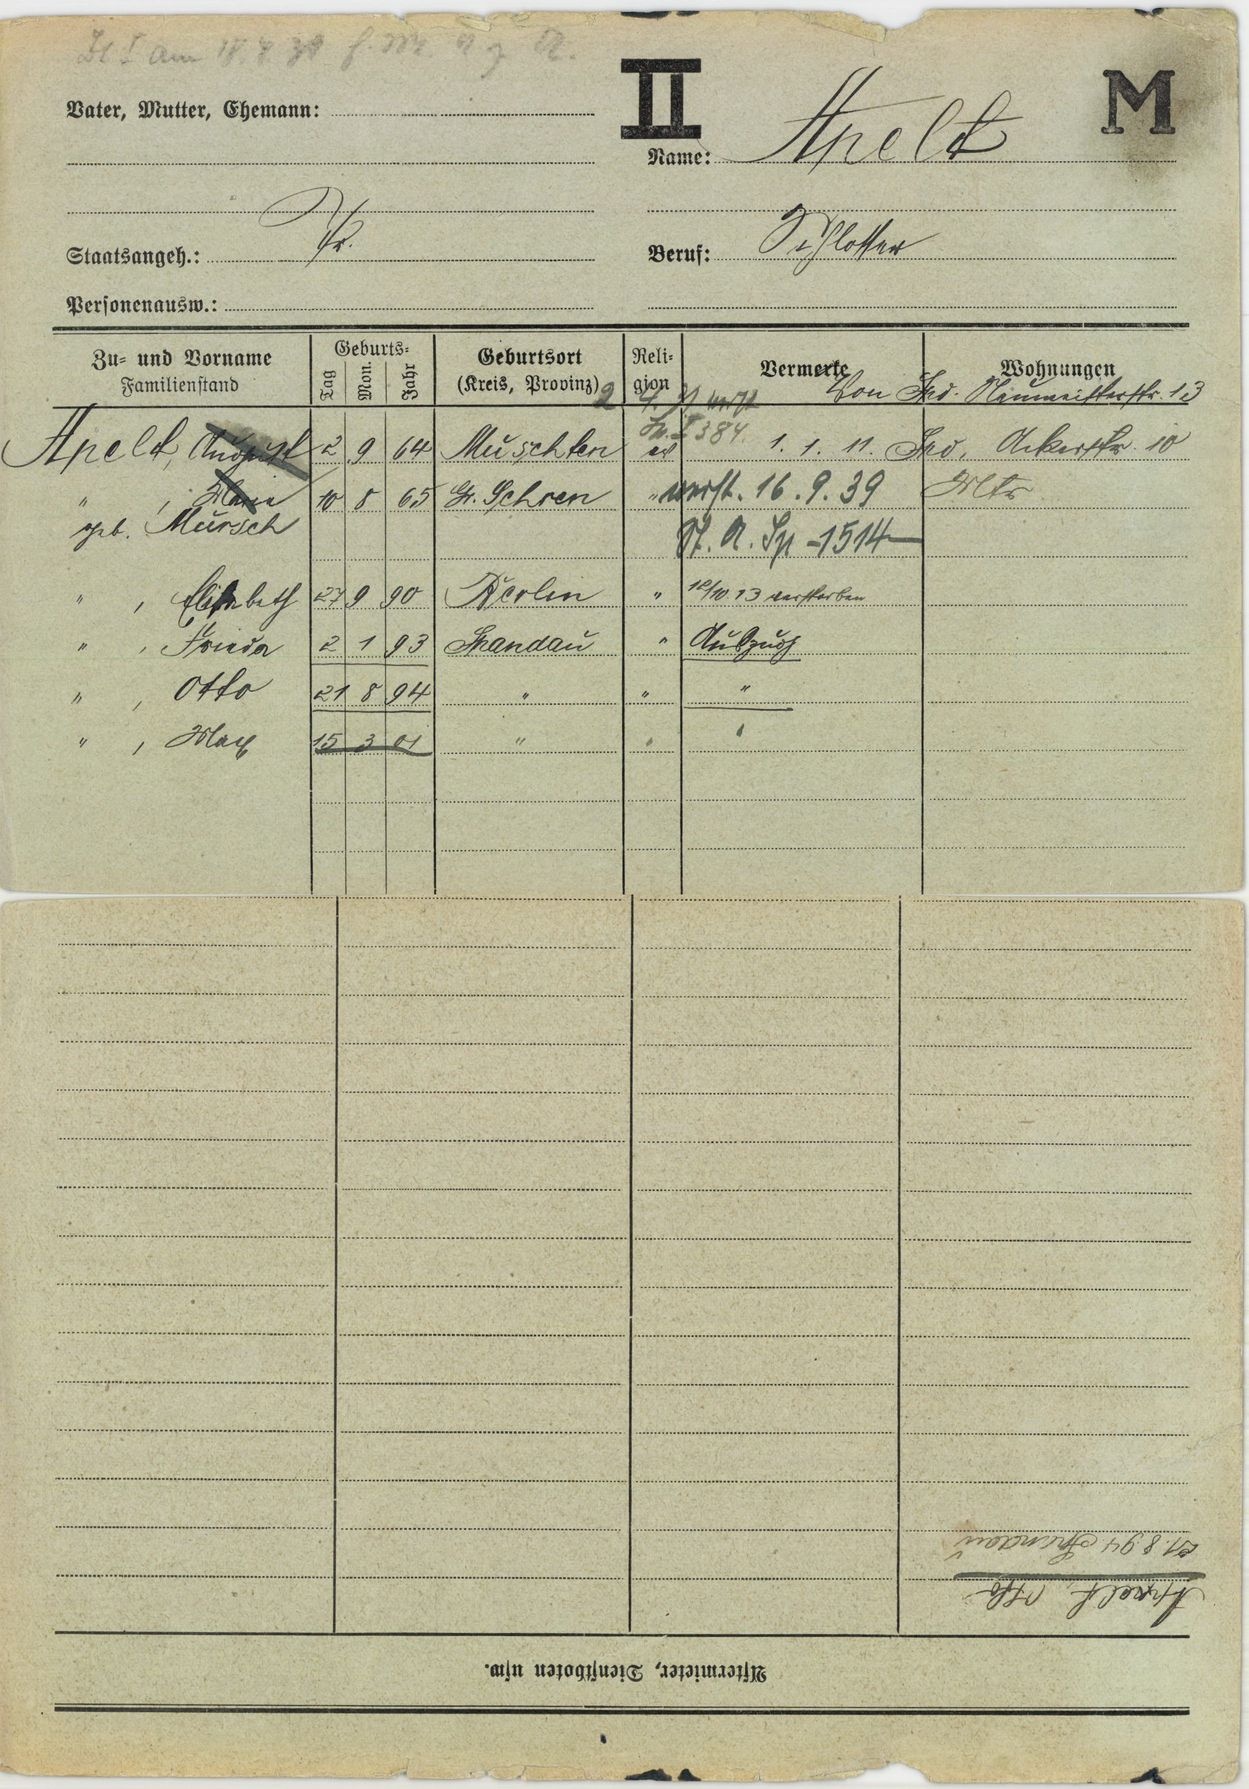
Apelt